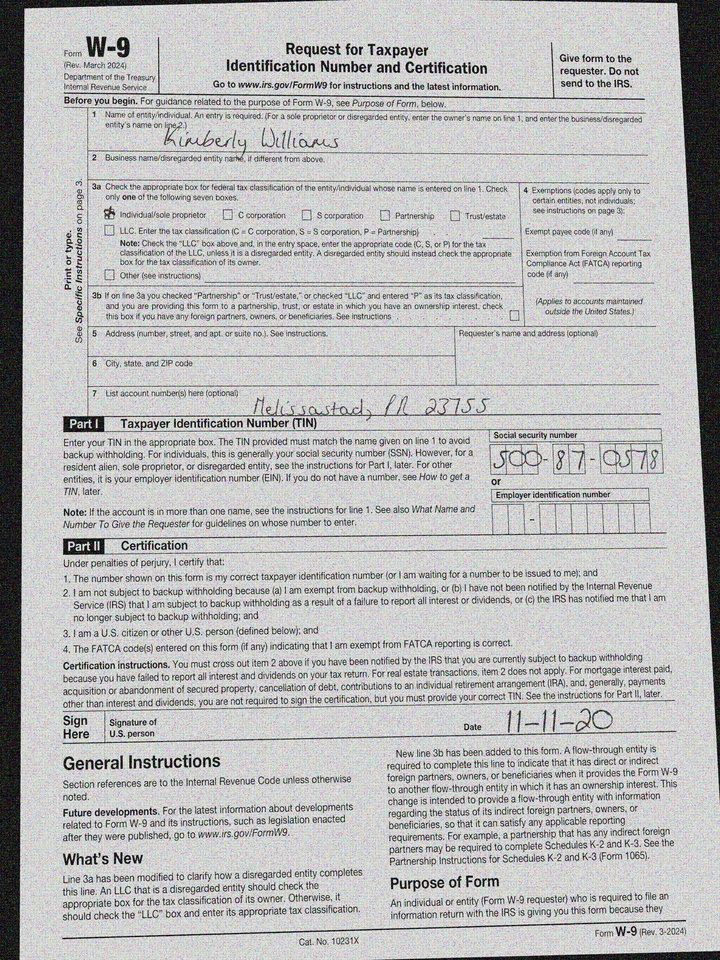
adr2: Melissastad, PR 23755
cbx: yes
ssn: 500870578
enm: Kimberly Williams
sdt: 11-11-20